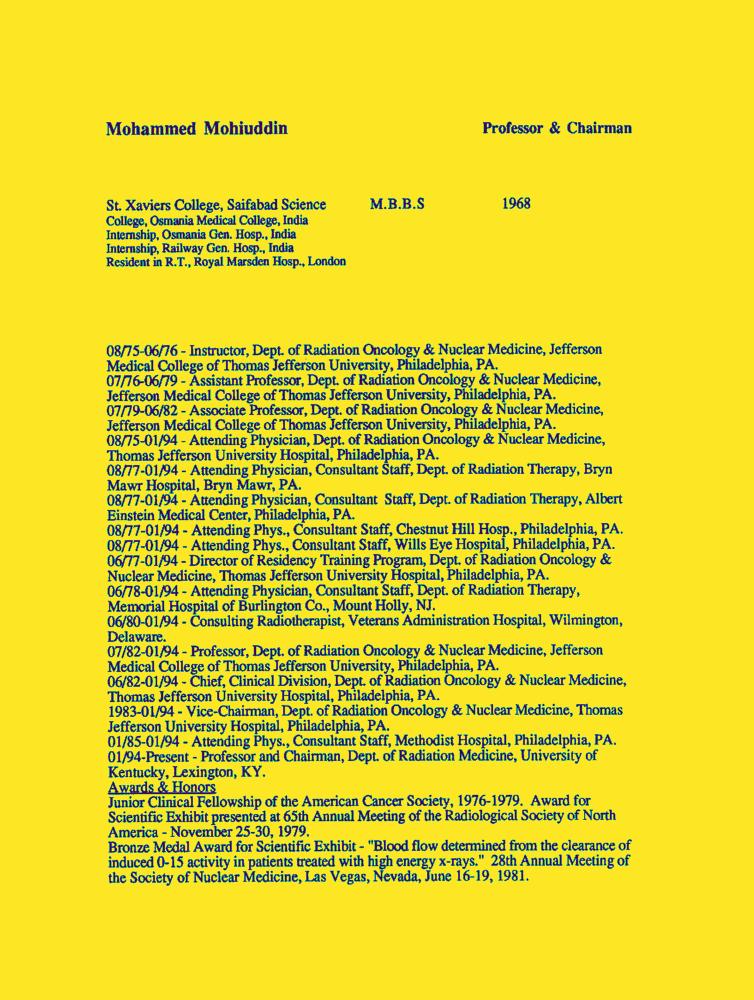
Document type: Resume-Doc